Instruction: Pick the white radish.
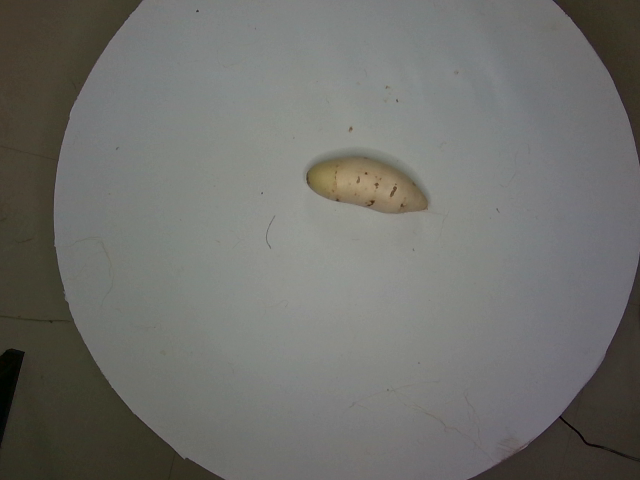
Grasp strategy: vertical